Question: What is the name of the tenant mentioned in the document?
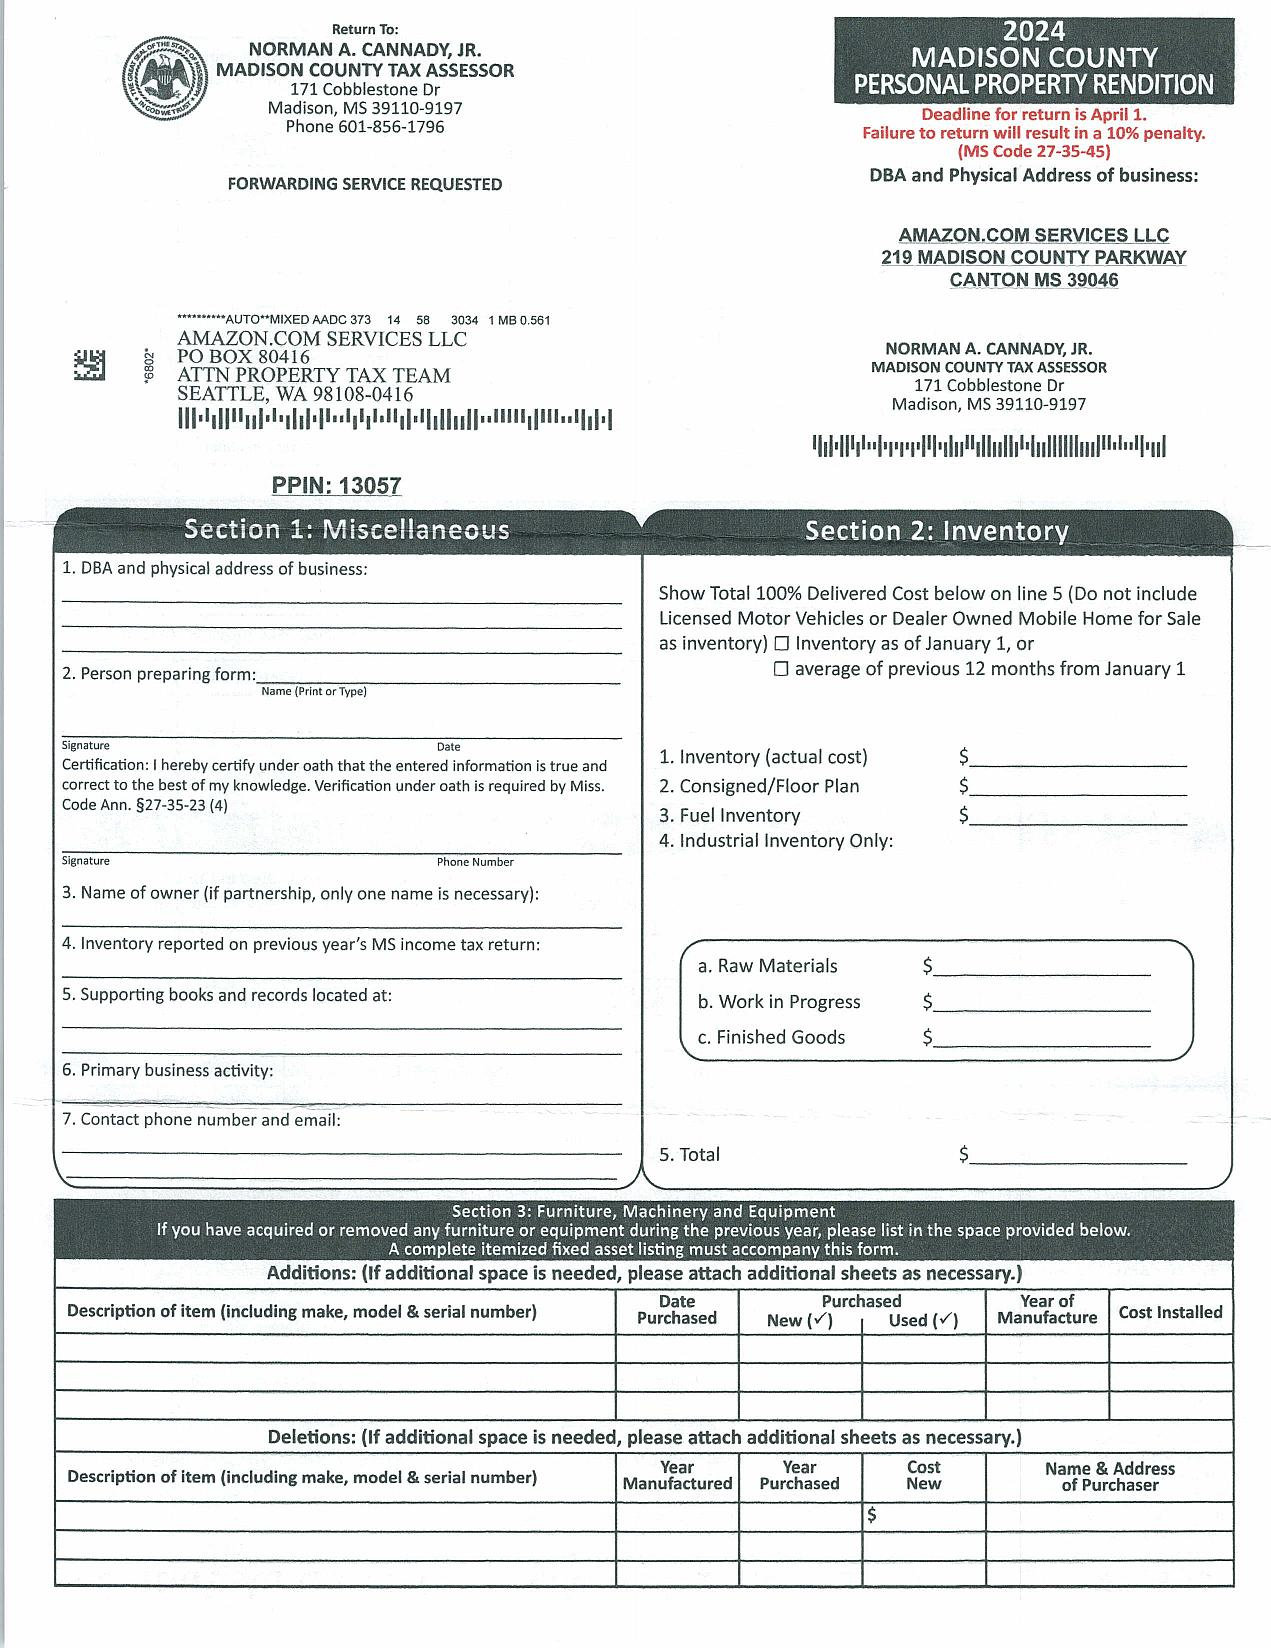
Answer: "AMAZON.COM SERVICES LLC"